Question: How is the property described in the document?
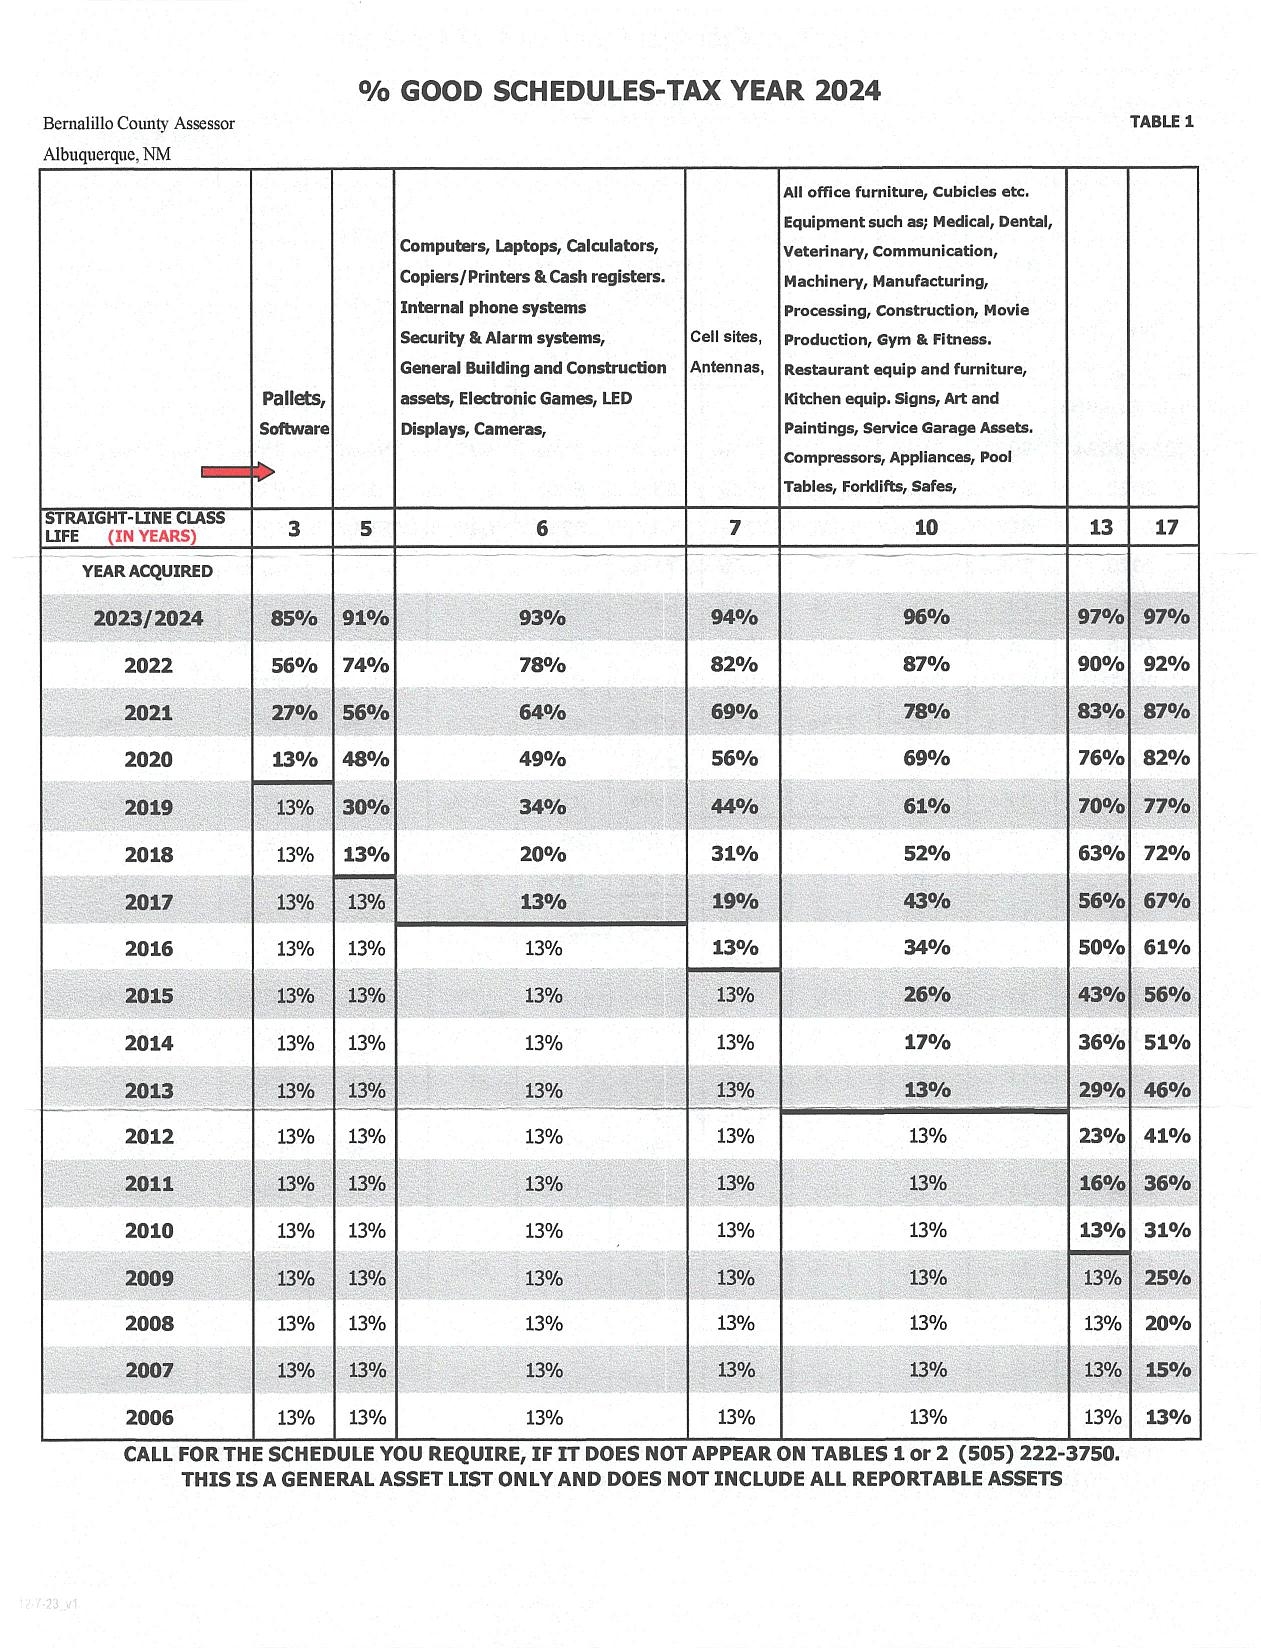
Answer: "All office furniture, Cubicles etc. Equipment such as; Medical, Dental, Veterinary, Communication, Machinery, Manufacturing, Processing, Construction, Movie Production, Gym & Fitness, Restaurant equip and furniture, Kitchen equip, Signs, Art and Paintings, Service Garage Assets. Compressors, Appliances, Pool Tables, Forklifts, Safes."